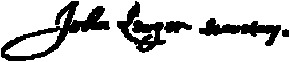
Signature of: john lewger